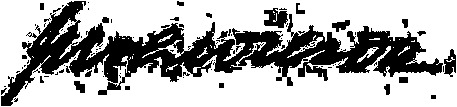
Signature of: john l wilson